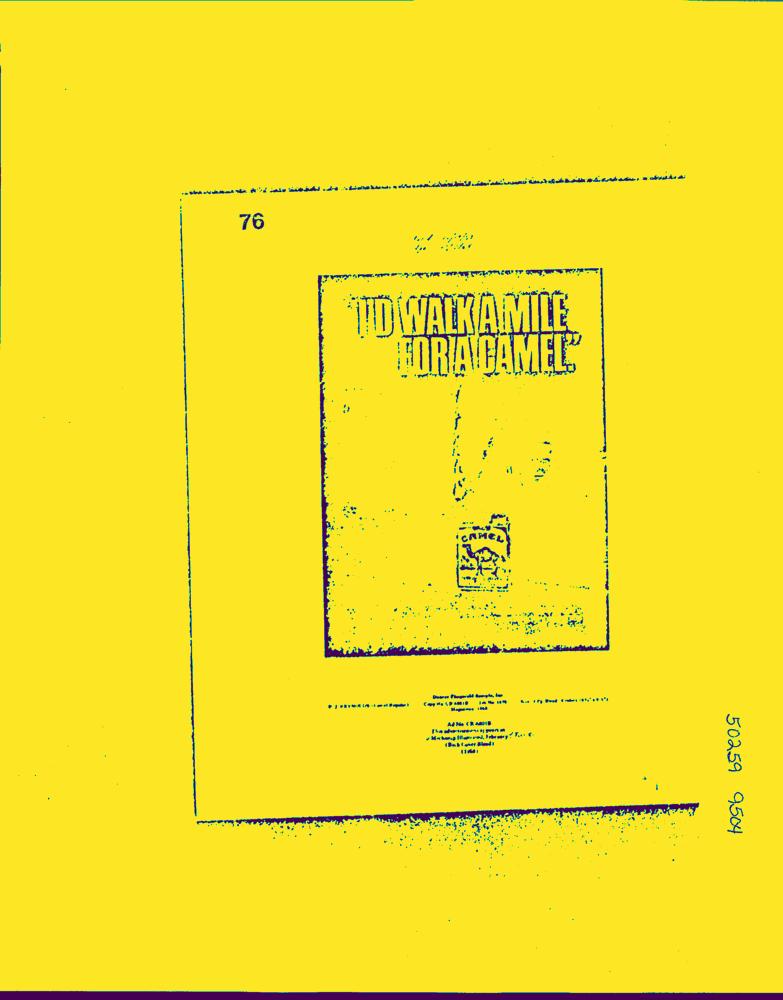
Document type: AD